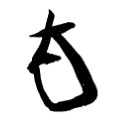
Signature of: katsura tarō